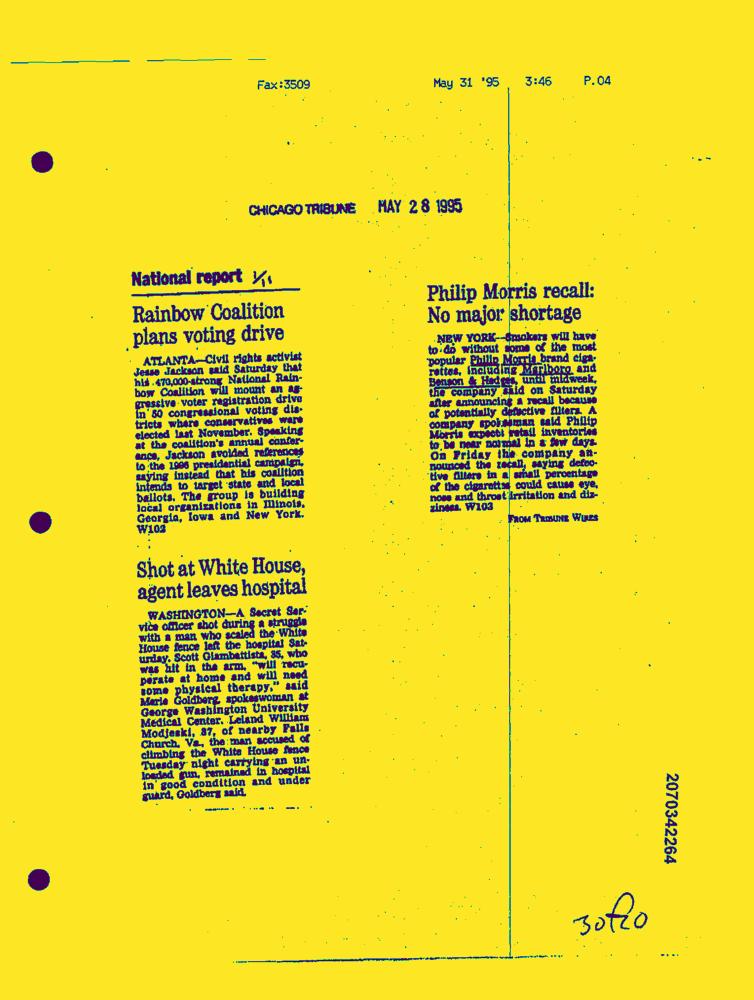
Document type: News-Article